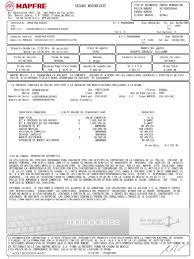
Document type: Invoice